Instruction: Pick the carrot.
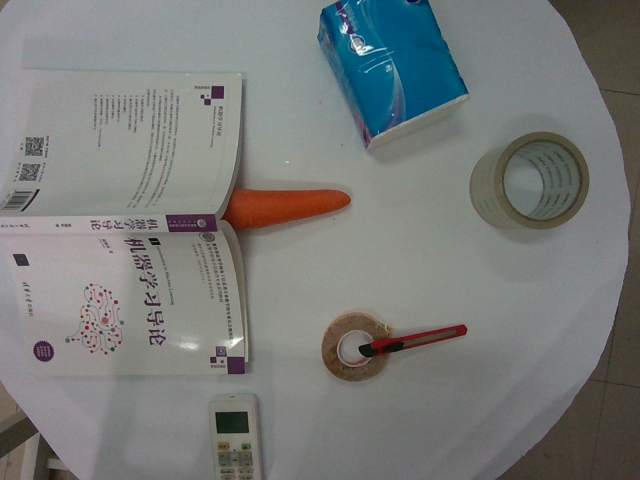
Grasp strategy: vertical